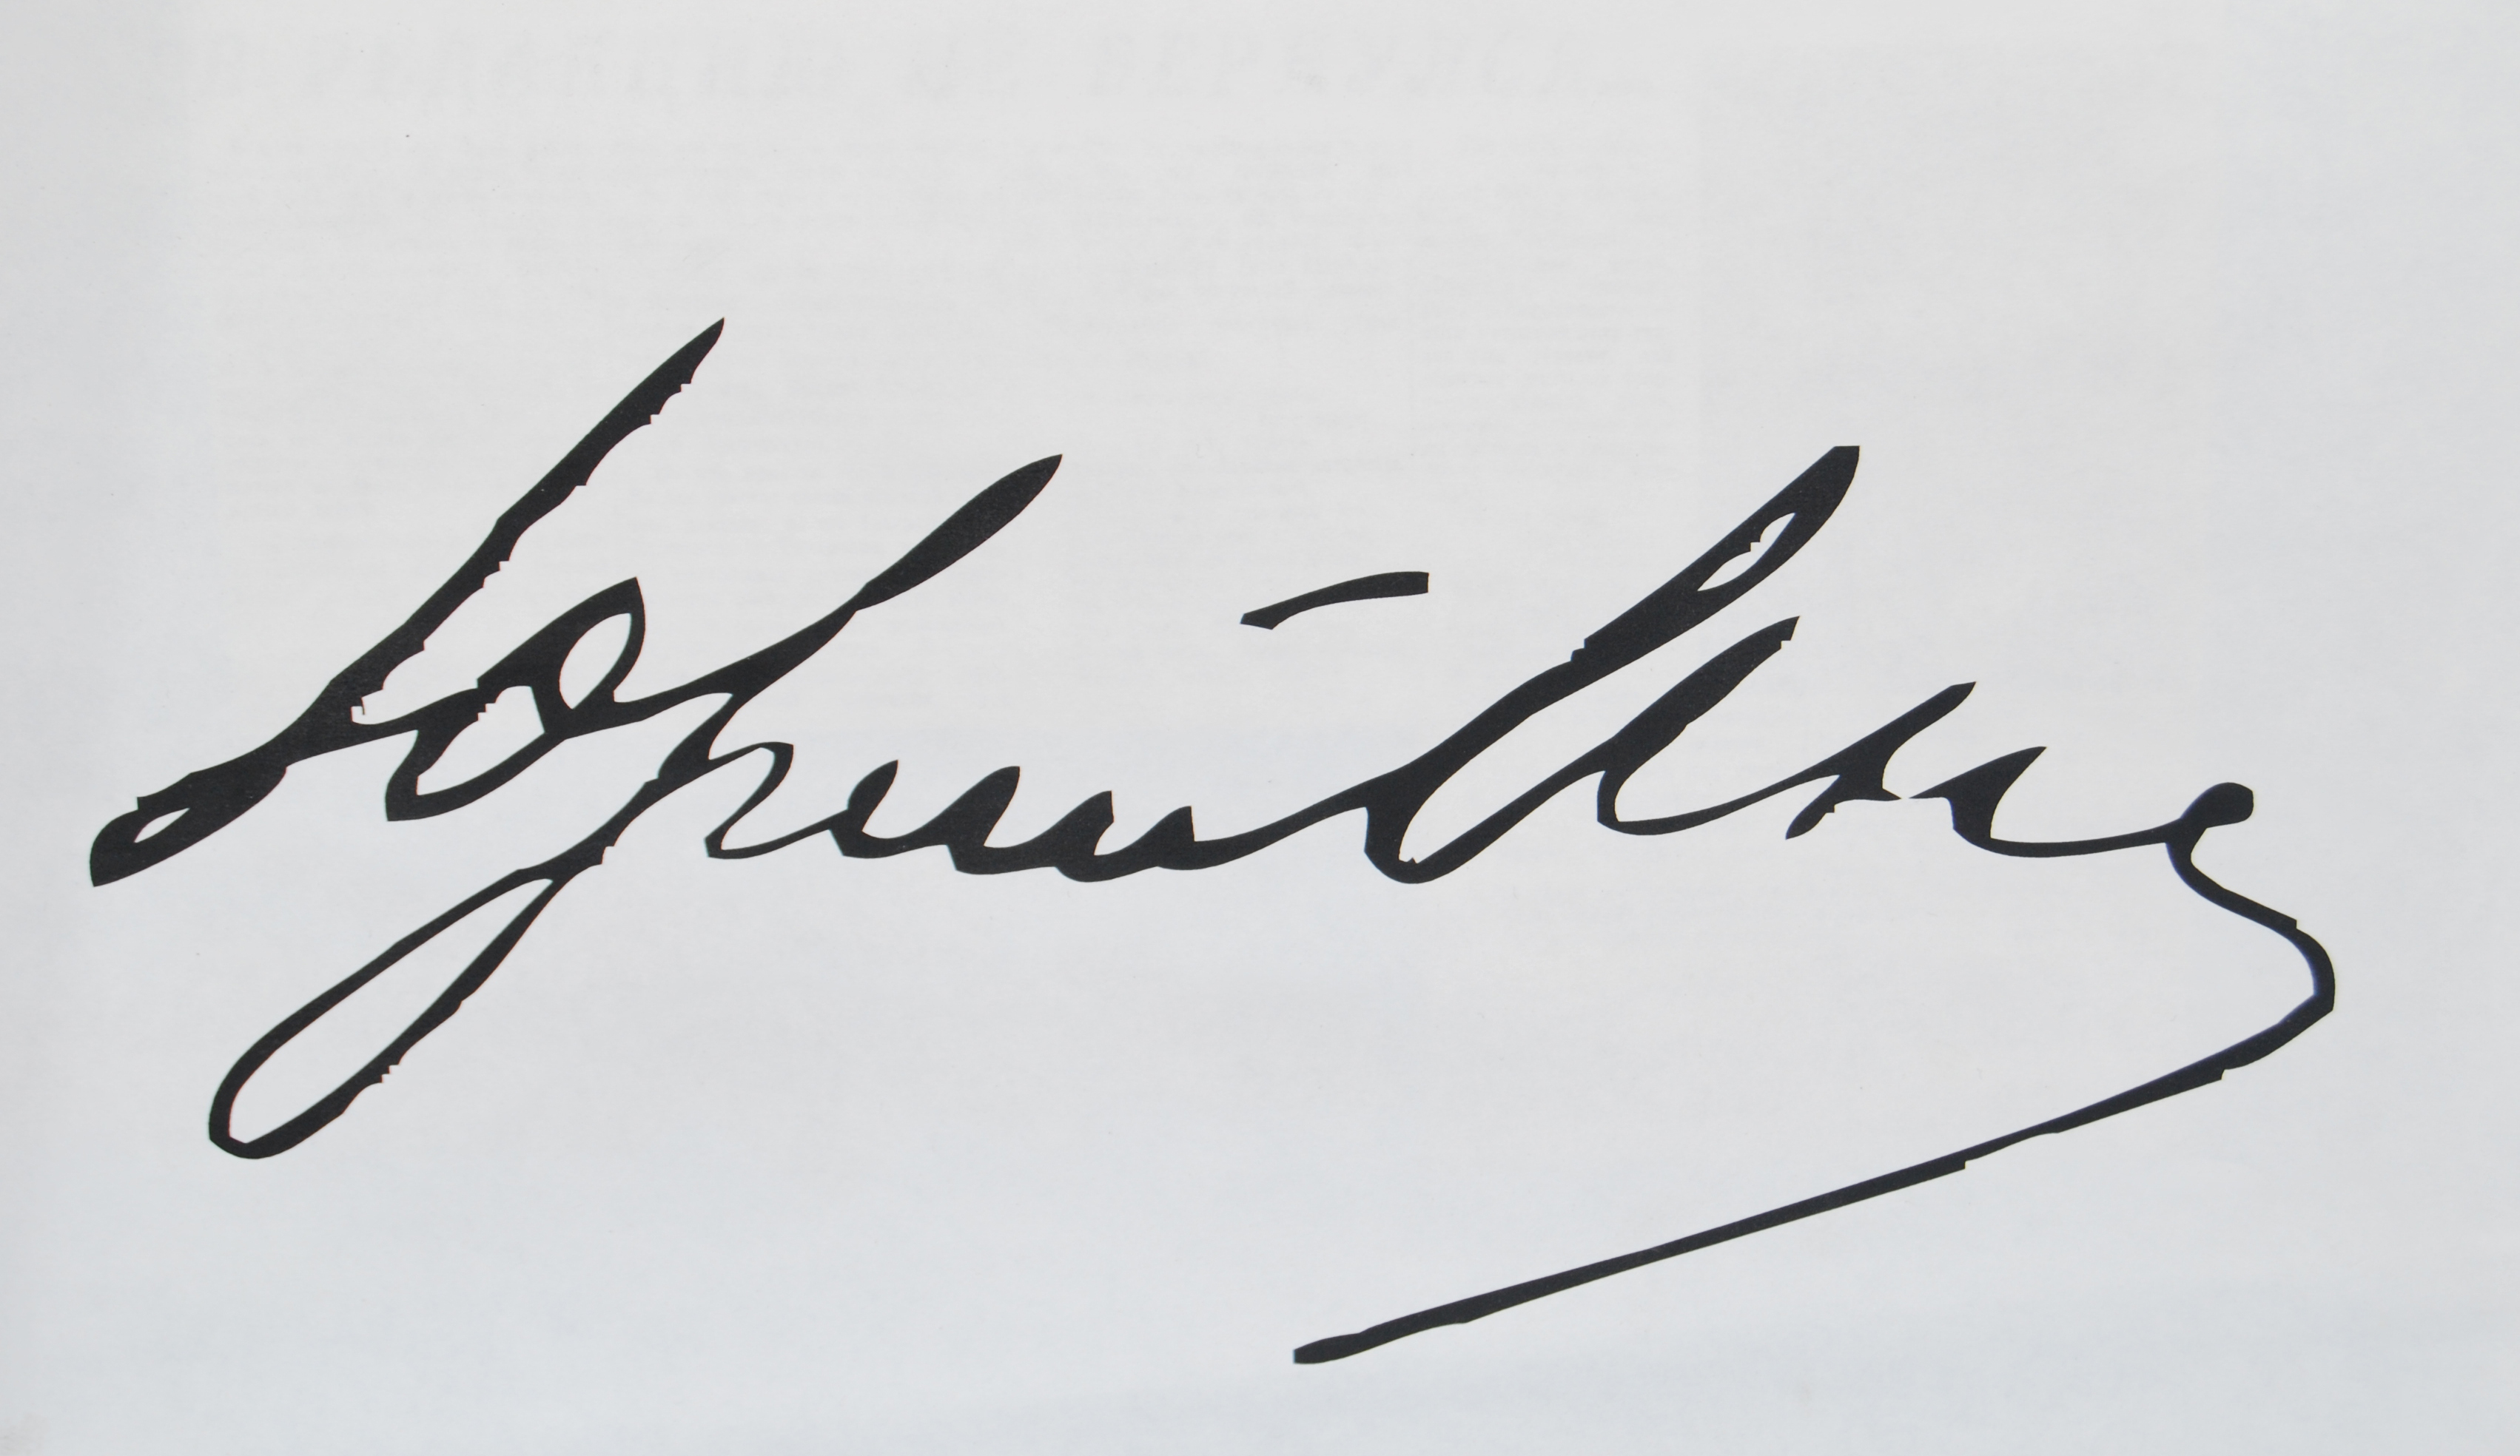
Signature of: q4200572